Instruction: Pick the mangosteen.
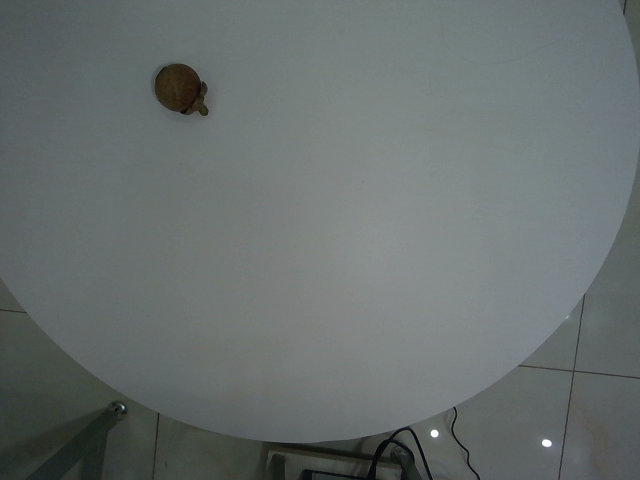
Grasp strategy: vertical